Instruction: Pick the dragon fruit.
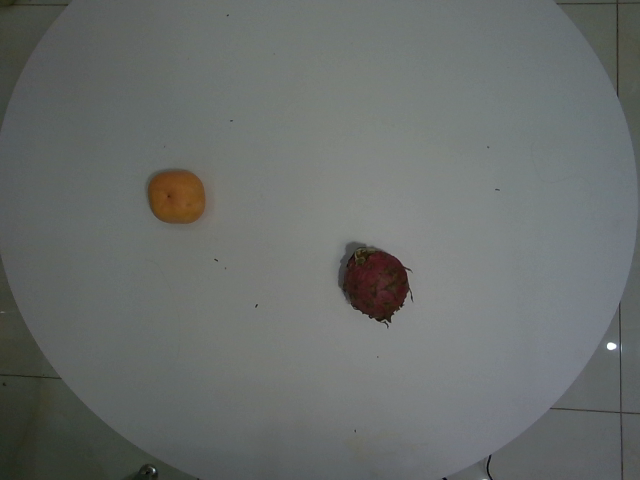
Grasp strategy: vertical